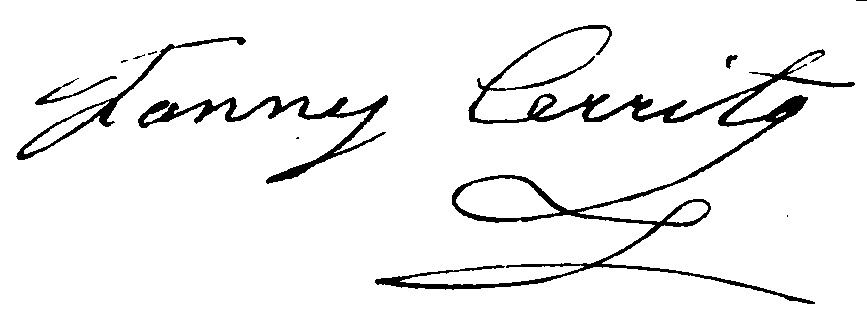
Signature of: fanny cerrito